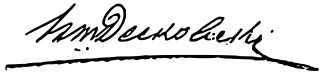
Signature of: blagoy deskovski